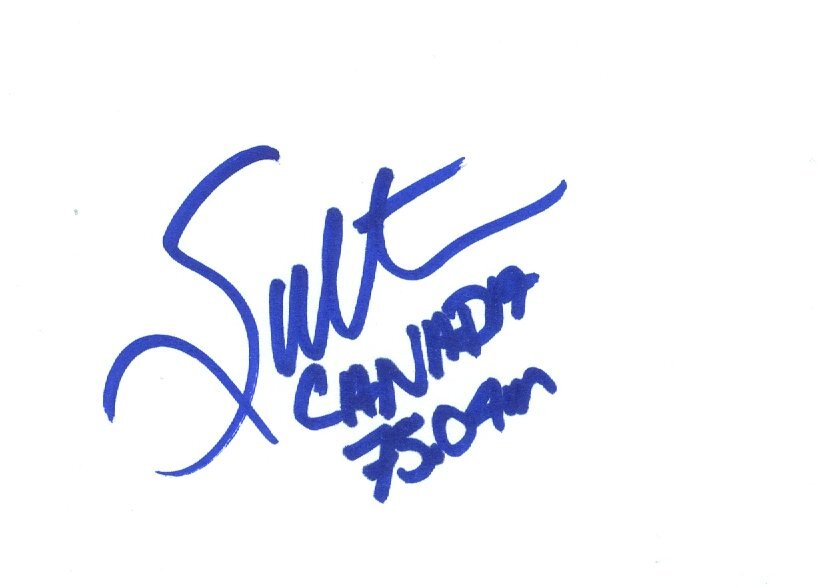
Signature of: sultana frizell